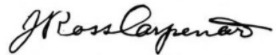
Signature of: james r carpenter